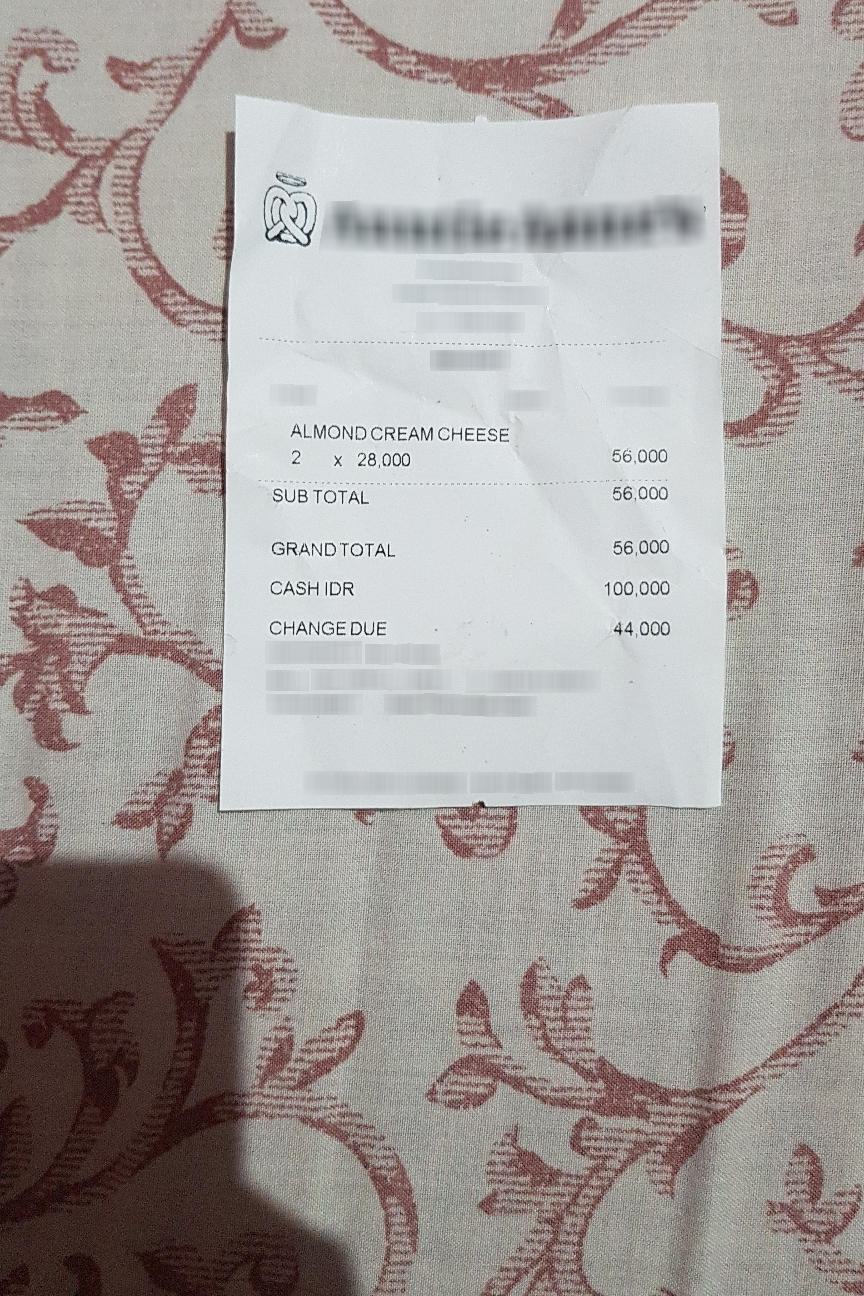
Receipt information:
subtotal: 56,000
total: 56,000
line_items: item_name: ALMONDCREAM CHEESE
item_value: 56,000
item_quantity: 2